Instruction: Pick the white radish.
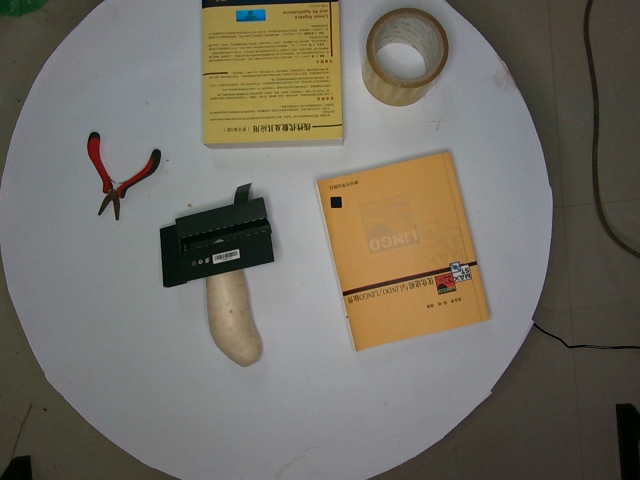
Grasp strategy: vertical